Question: In what way does the history help explain the case?
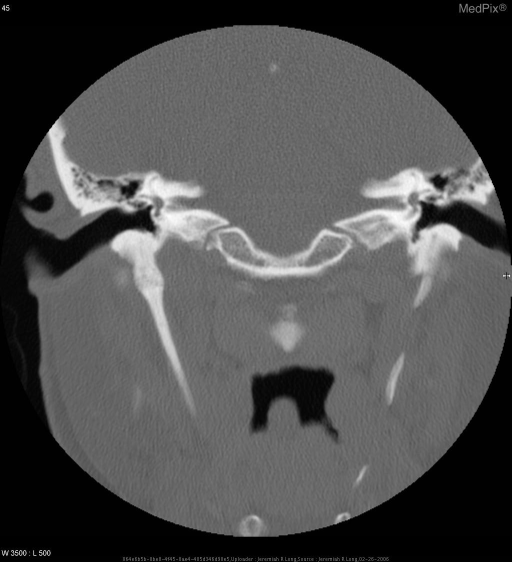
Answer: The patient's history of 32 year-old male, rule out sinusitis. is key in understanding the case.